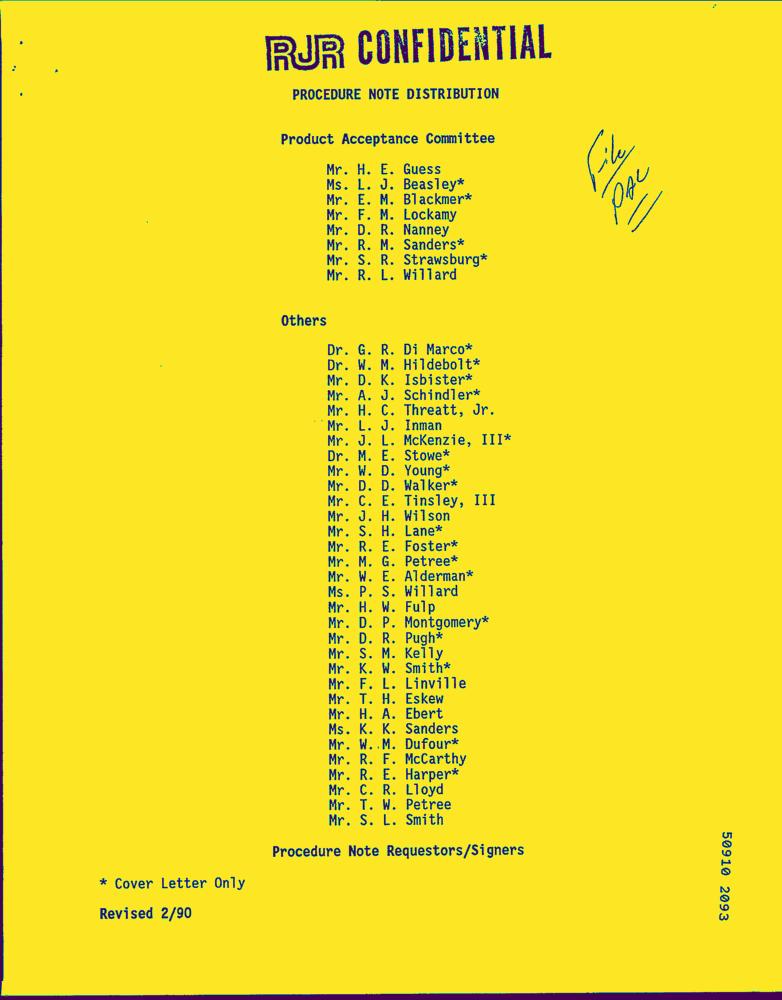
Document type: Letter-Doc